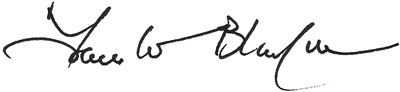
Signature of: woodie blackman